Question: How is the history relevant to the case?
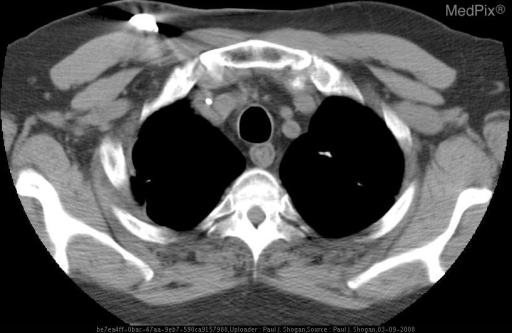
Answer: The patient's history of 62 yo male with history of lung carcinoma. is key in understanding the case.